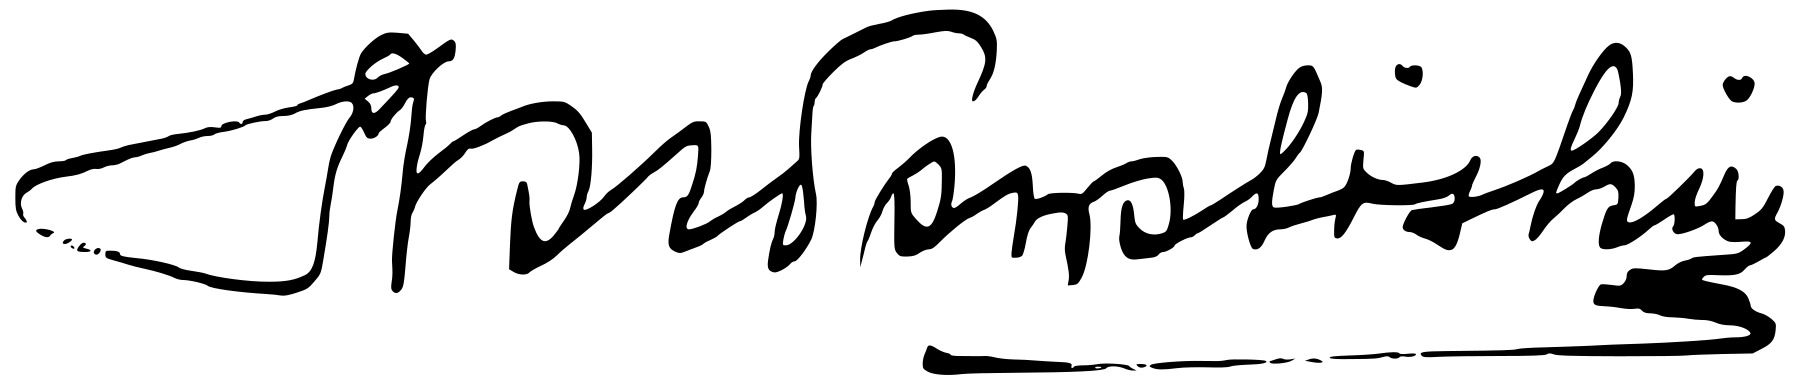
Signature of: marian kozłowski